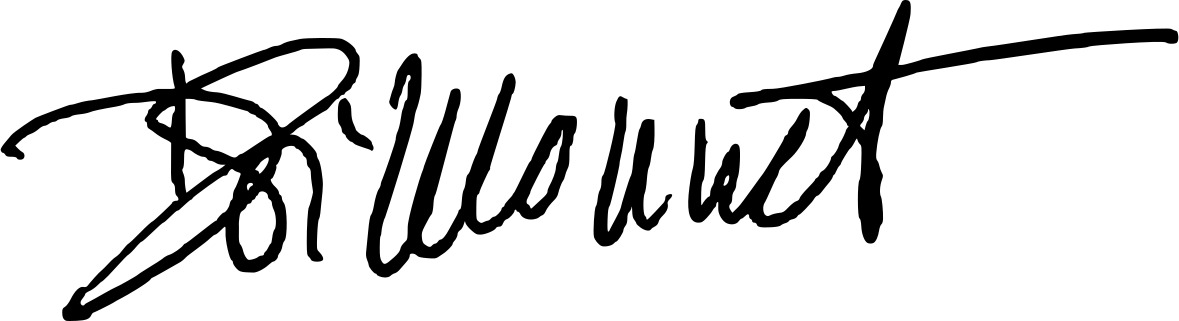
Signature of: danielle simonnet